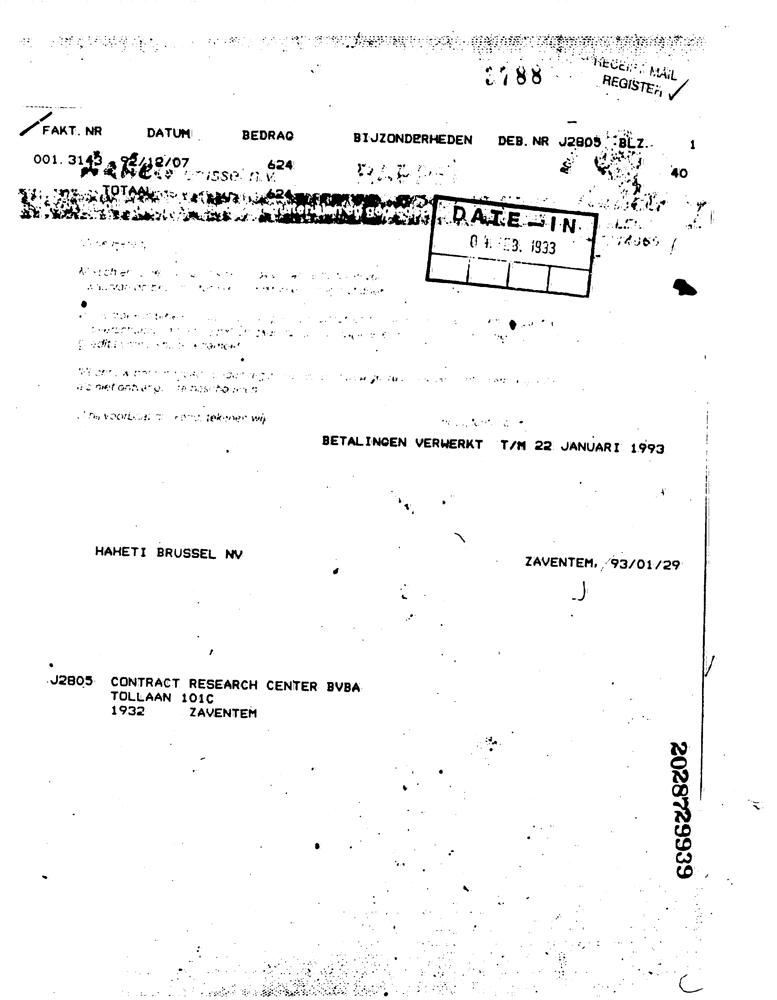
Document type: Invoice